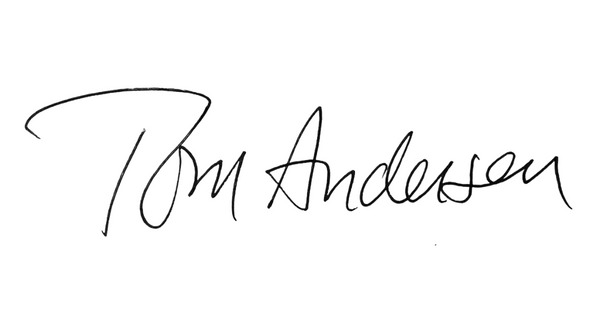
Signature of: tom andersen